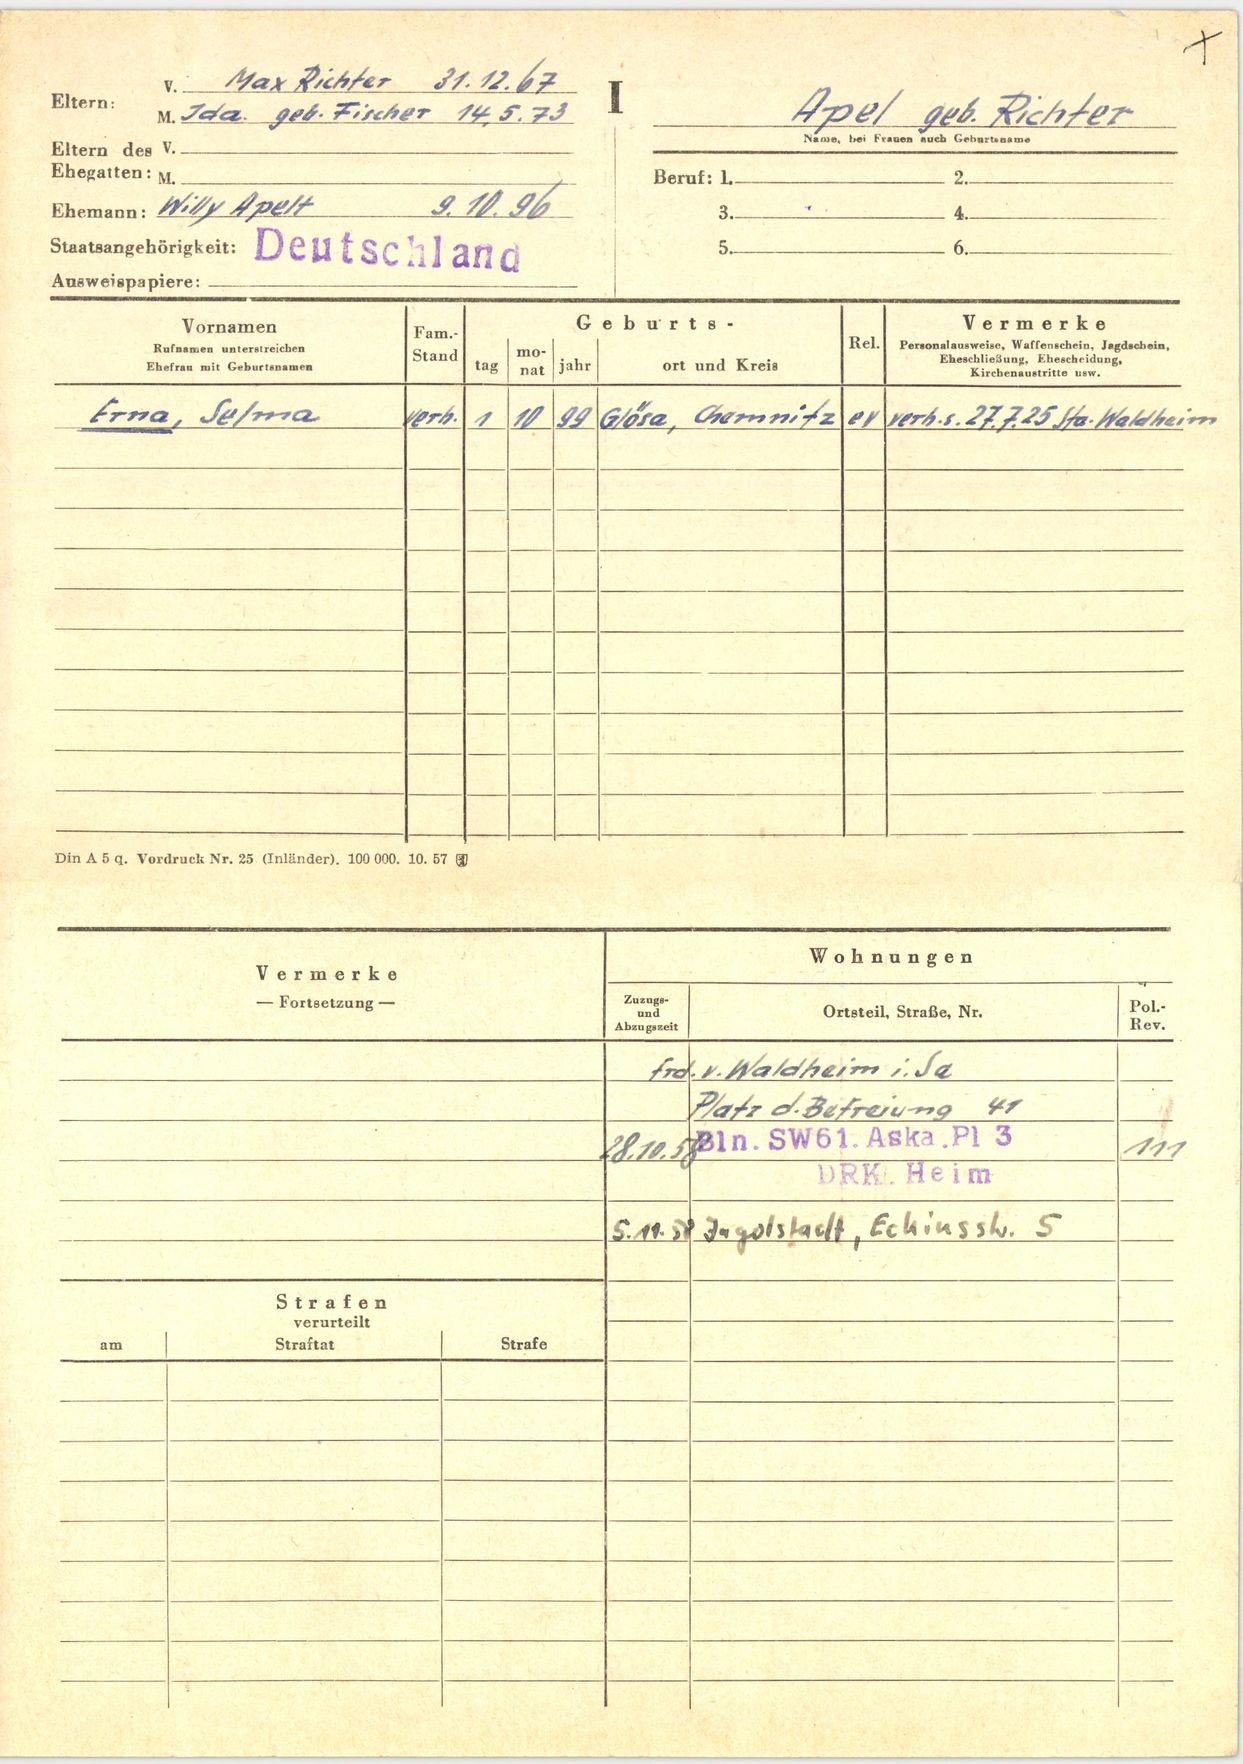
Apel geb. Richter